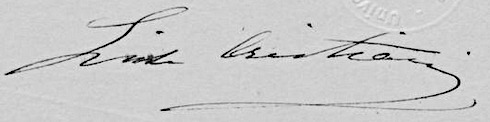
Signature of: elise christiani